Question: In what way does the history help explain the case?
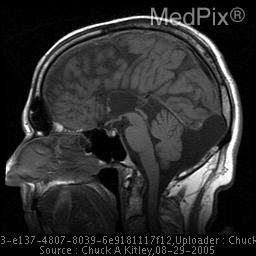
Answer: The patient's history of This 60 year old man presents with a 4 month history of left side numbness, decreased sensation, and pain in the V2/V3 distribution of his face.  There is no prior history of any neurologic problem. is key in understanding the case.